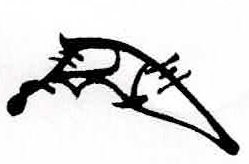
Signature of: oda nobunaga